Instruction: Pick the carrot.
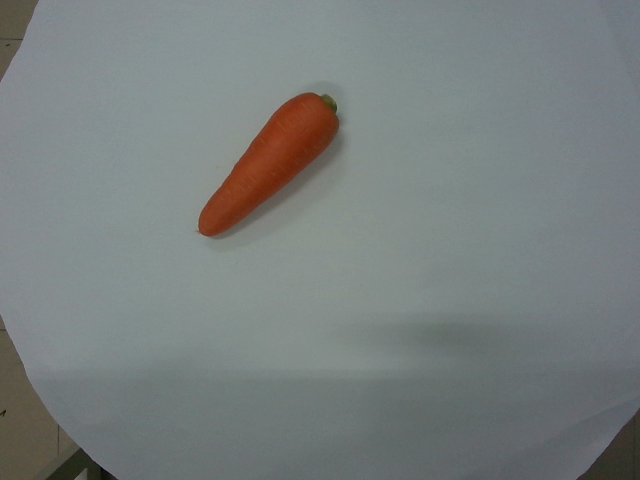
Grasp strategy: vertical